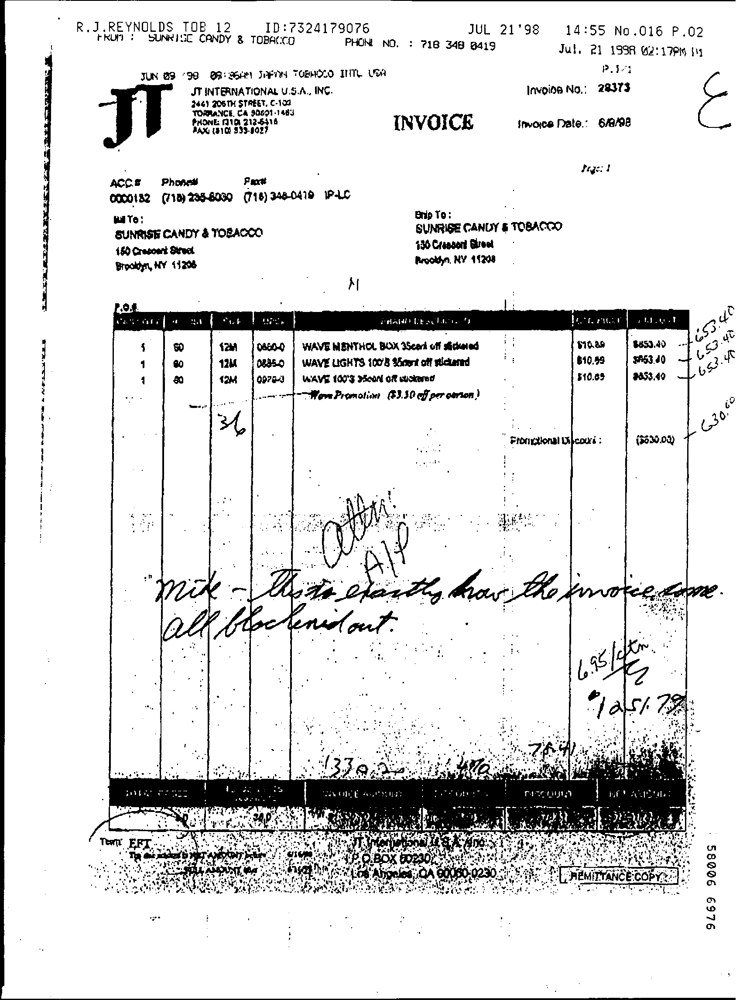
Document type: Invoice